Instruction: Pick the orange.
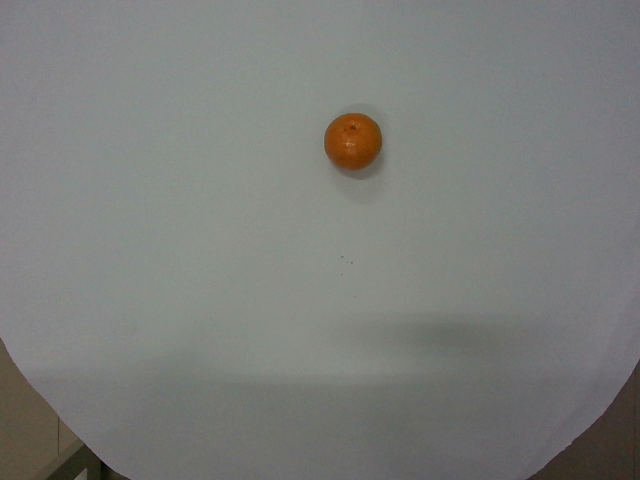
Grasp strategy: vertical